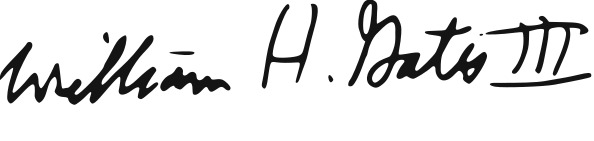
Signature of: bill gates